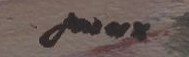
Signature of: františek max